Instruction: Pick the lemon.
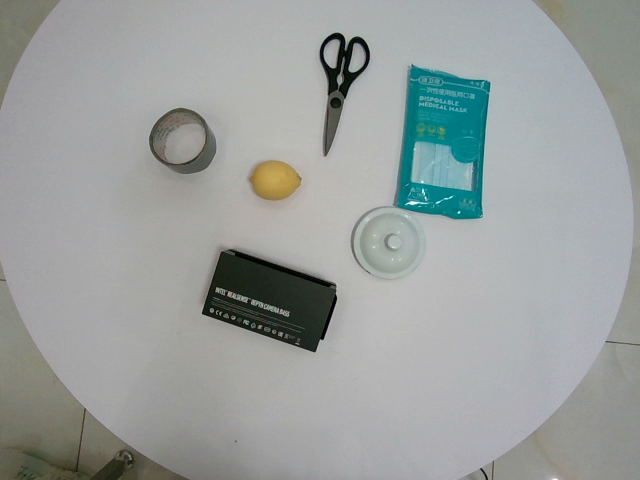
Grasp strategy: vertical